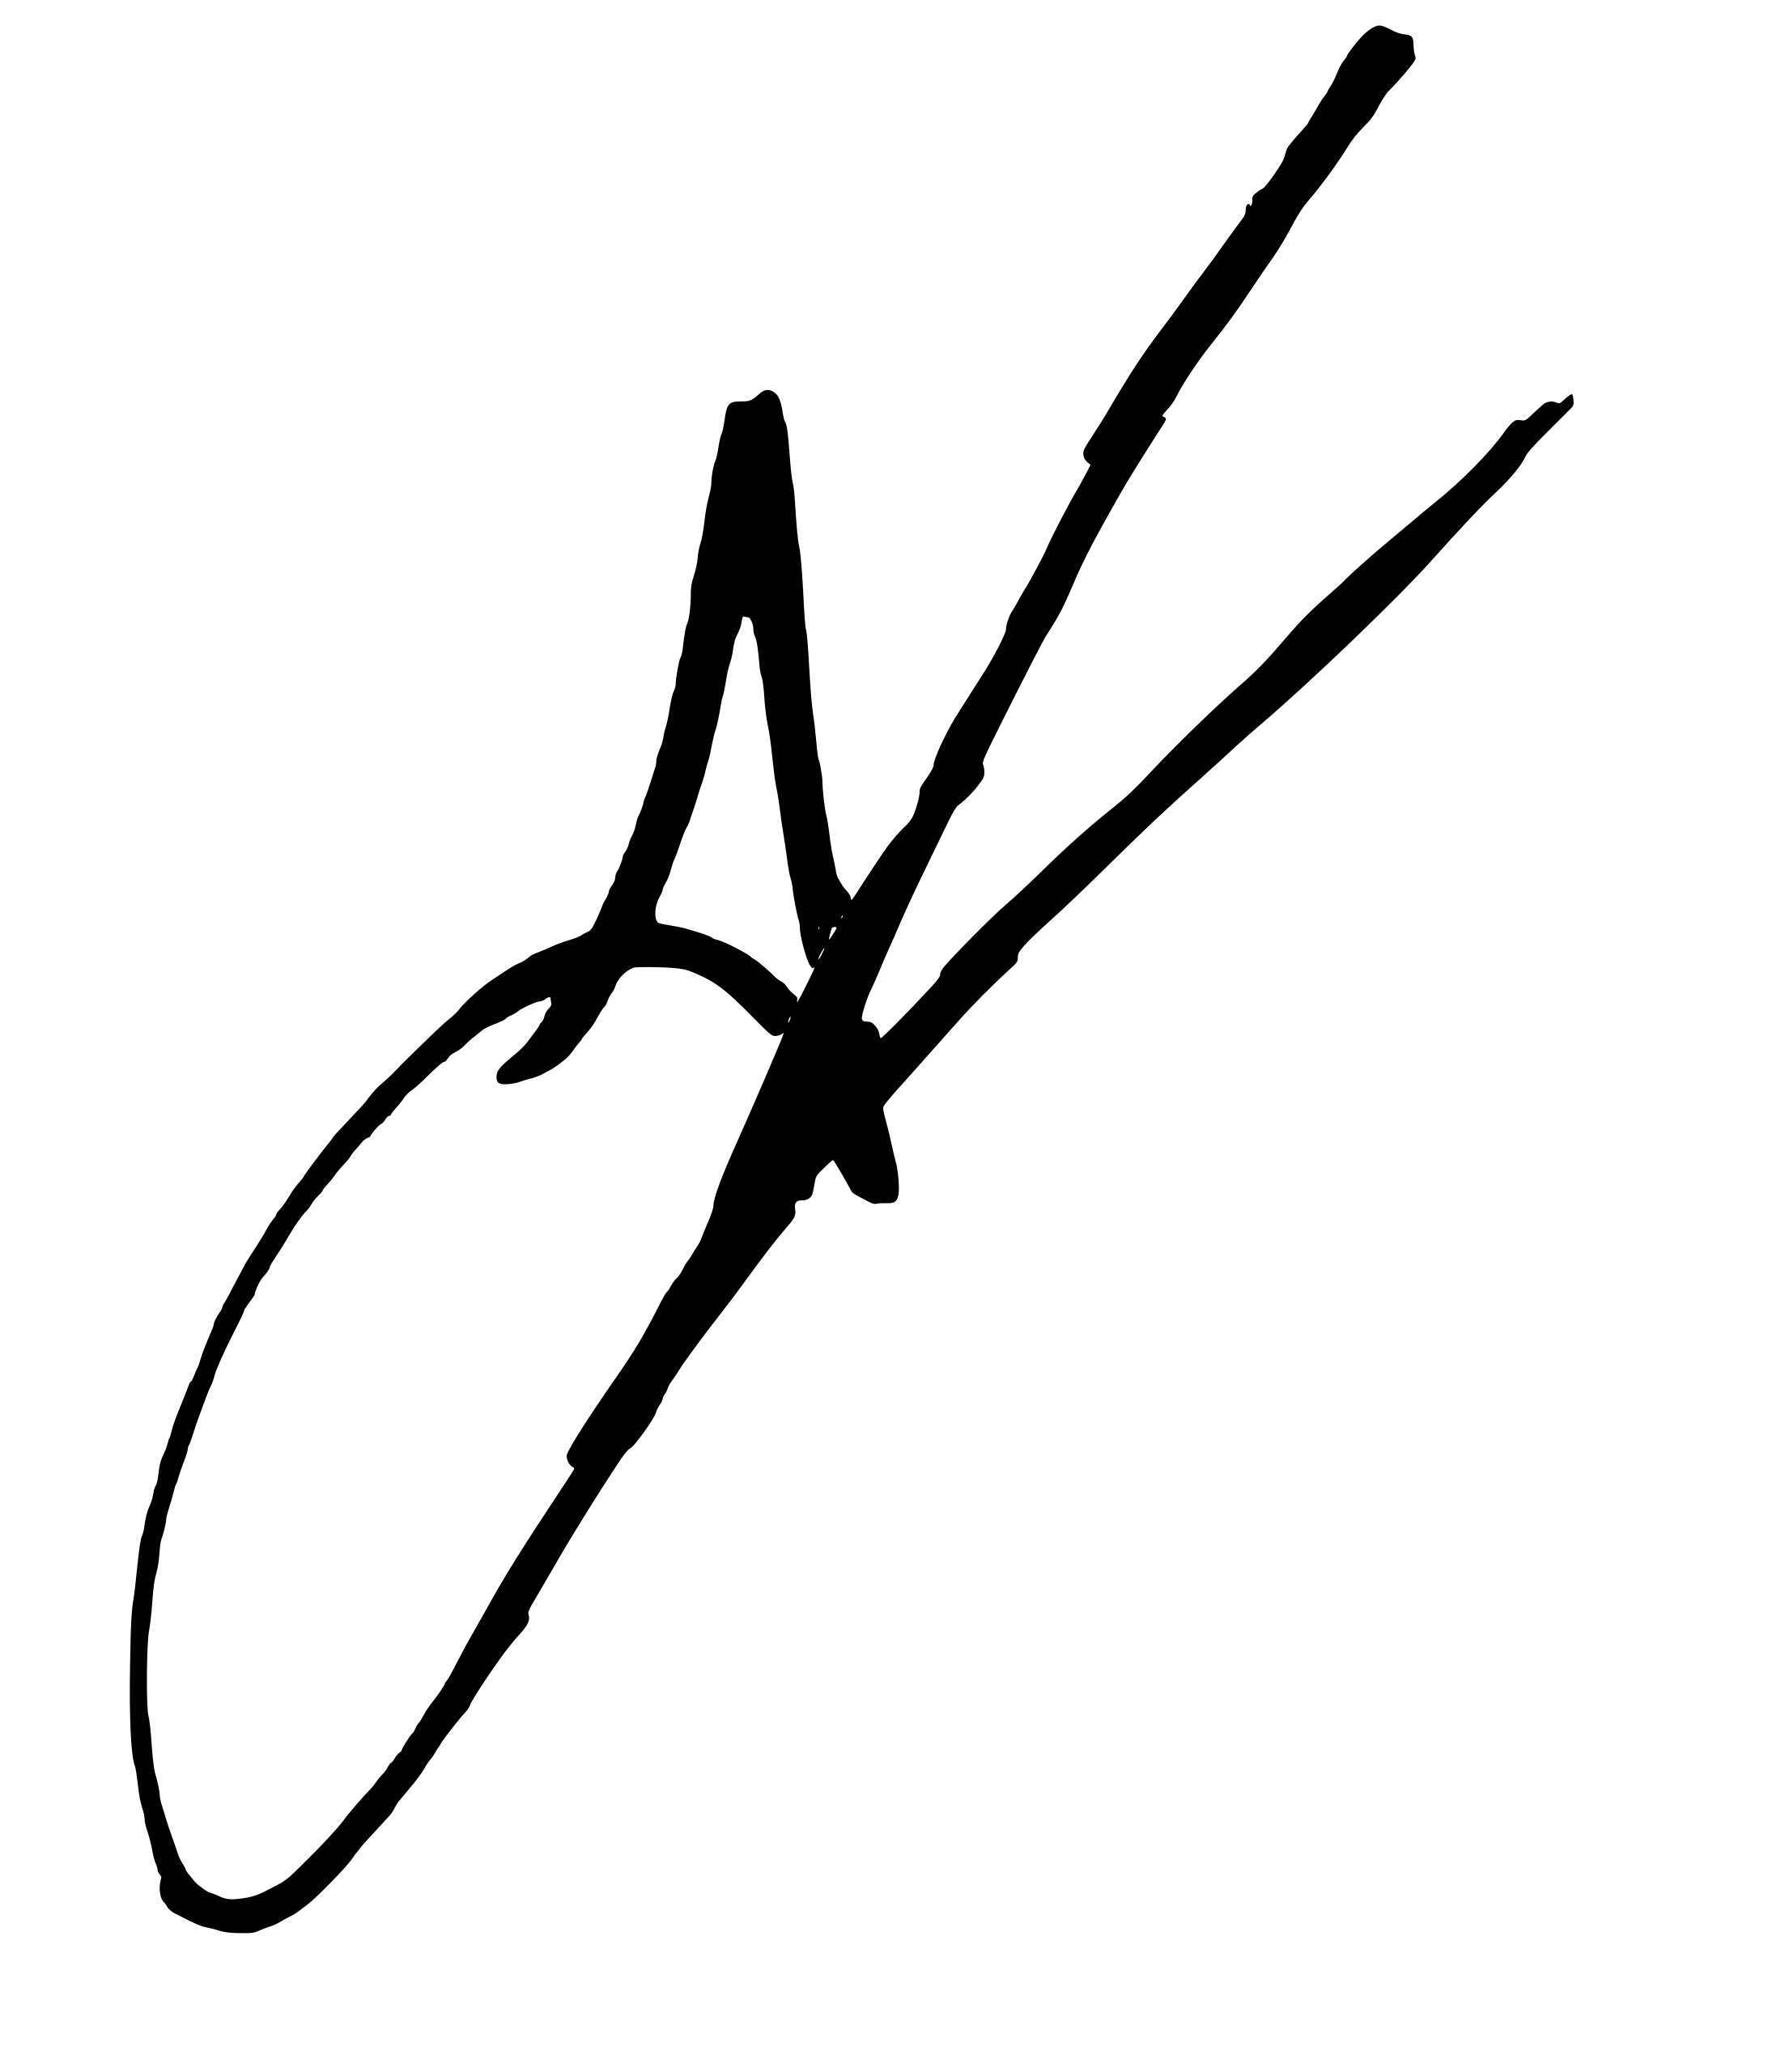
Signature of: jeremy loops